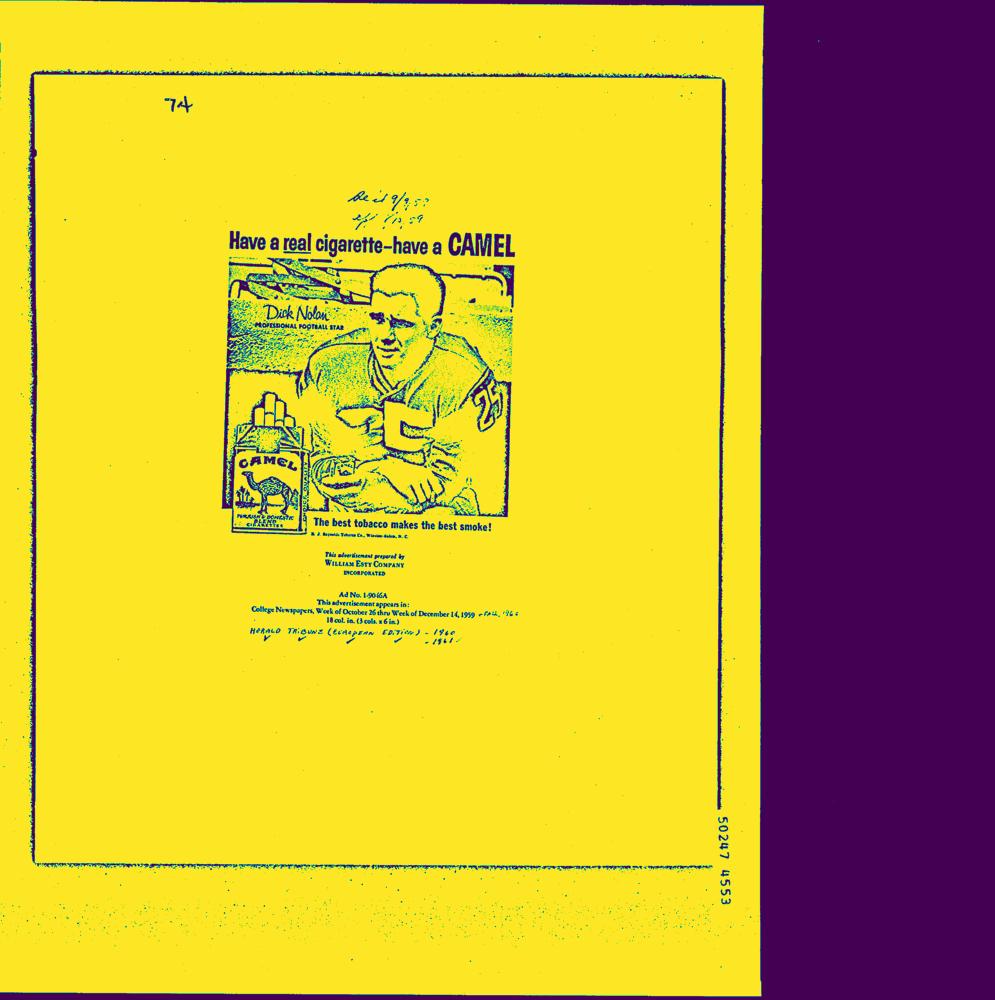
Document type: AD